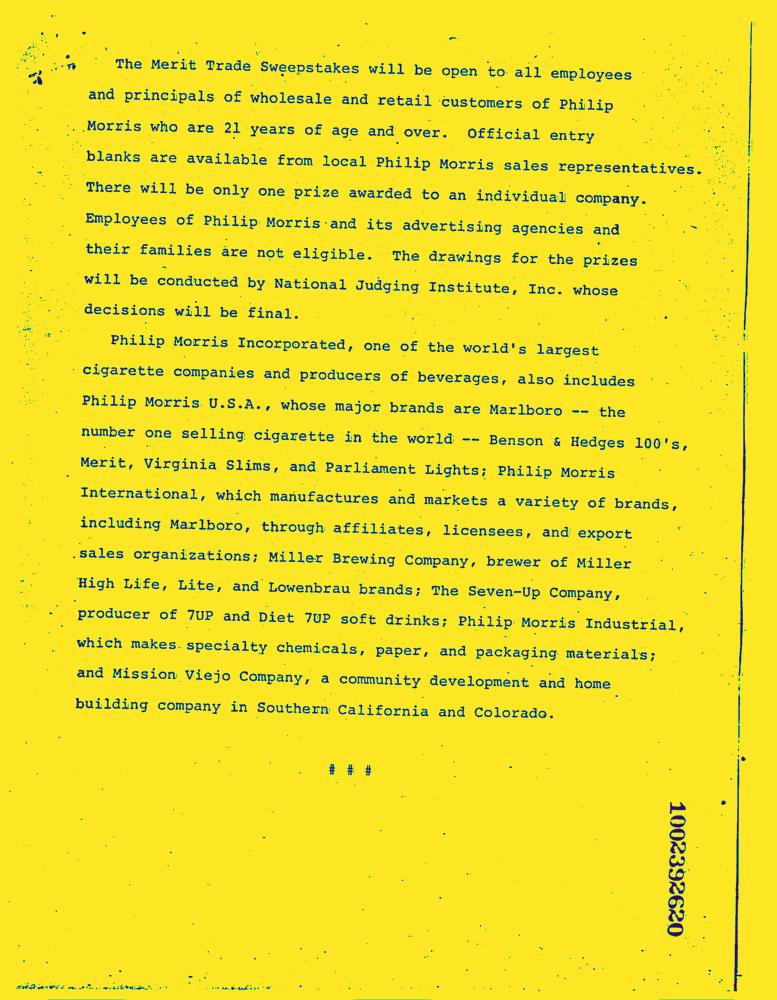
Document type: News-Article